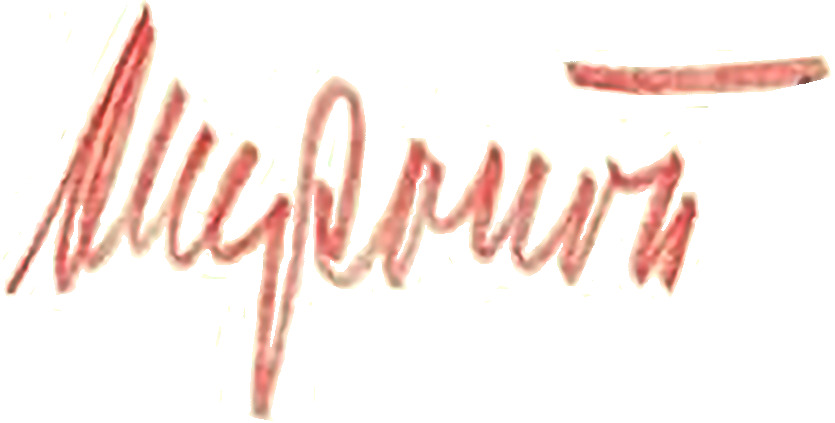
Signature of: q4296066